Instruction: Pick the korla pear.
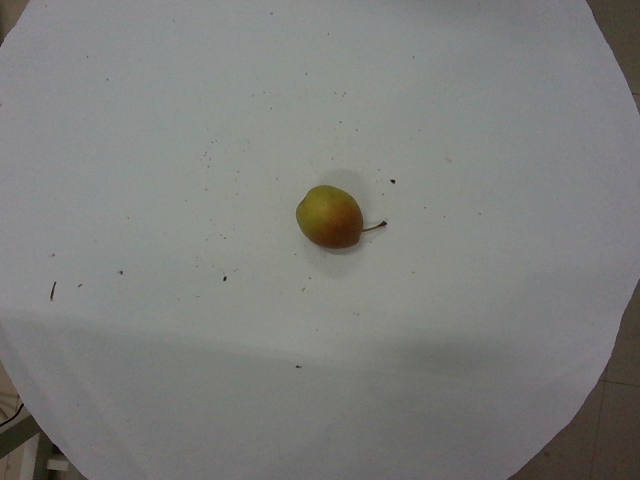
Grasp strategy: vertical